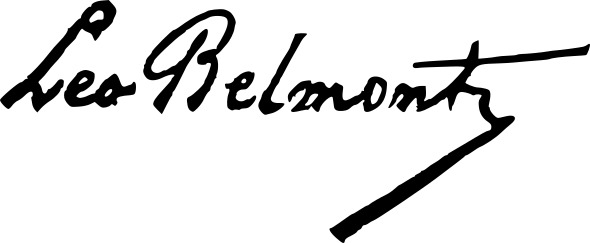
Signature of: leo belmont